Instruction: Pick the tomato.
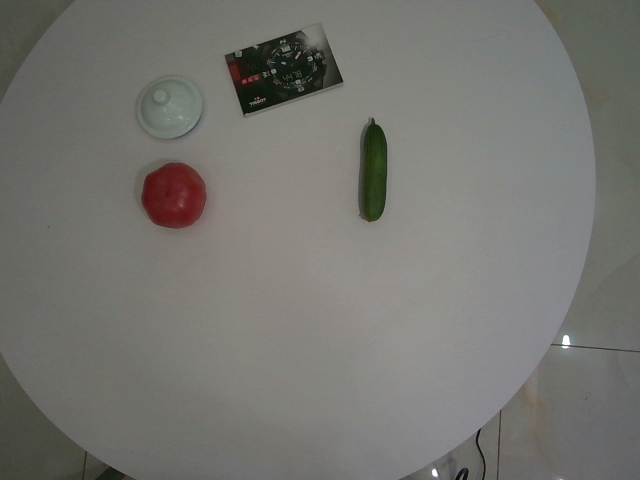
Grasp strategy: vertical